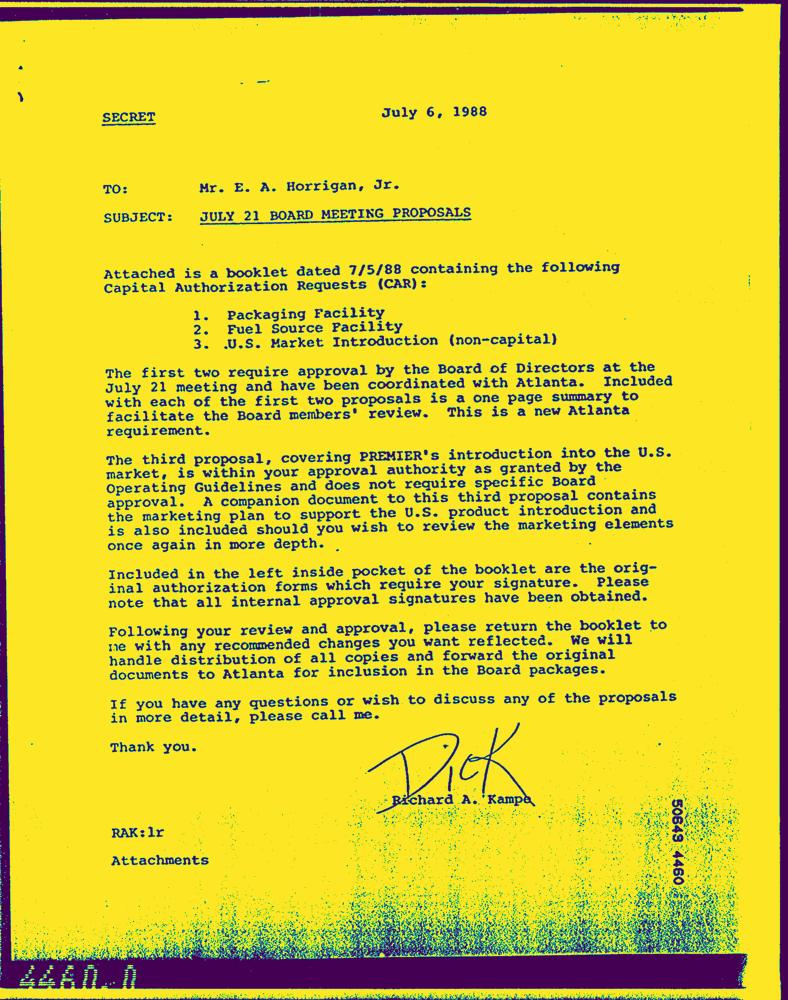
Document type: Letter-Doc